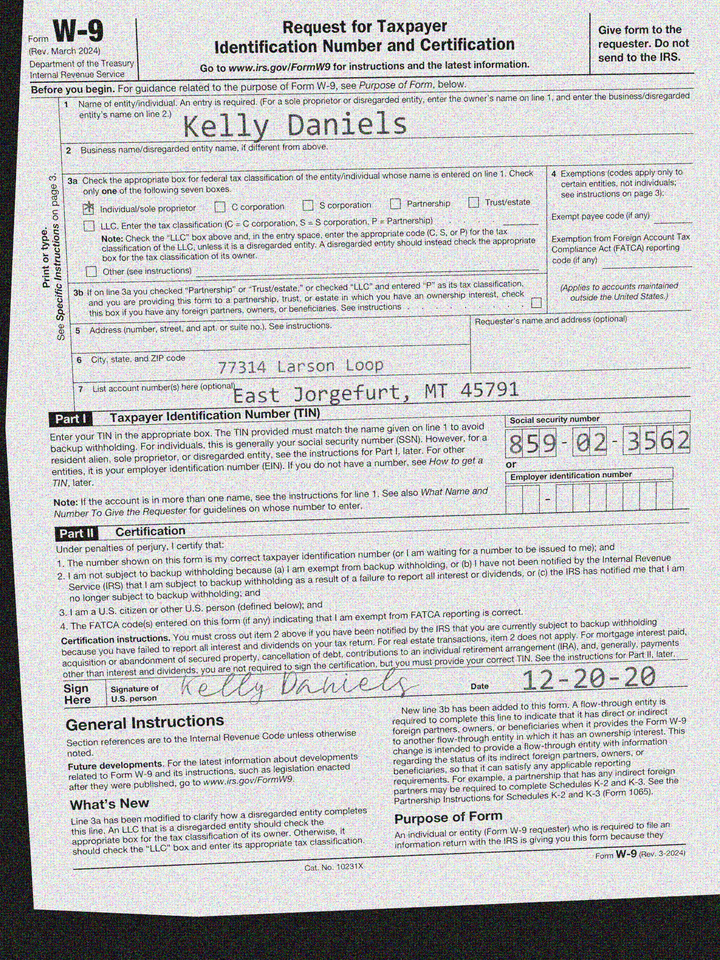
adr1: 77314 Larson Loop
adr2: East Jorgefurt, MT 45791
cbx: yes
ssn: 859023562
enm: Kelly Daniels
sdt: 12-20-20